Question: Talk about the condition:
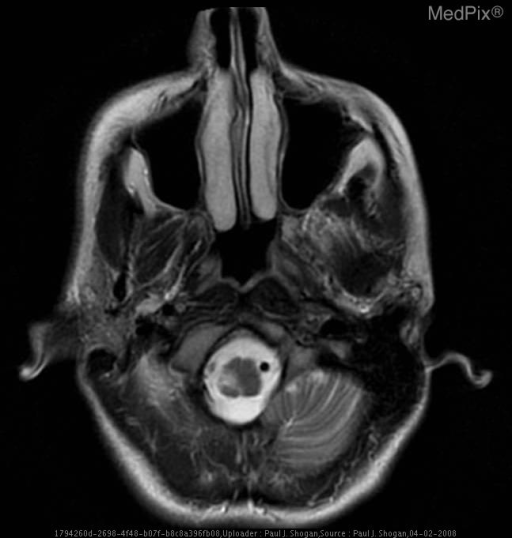
Answer: The disease is discussed as: Dissections may be spontaneous or traumatic; regardless of the etiology, the underlying pathology is the same: disruption of the intima with extravasation of blood into the vessel wall with subsequent extension of thrombus between the planes of the vessel wall (usually between the intima and media). The most common type is the subintimal dissection, although subadventitial dissections (clot extension in the plane between the media and adventitia) also occur.

Two theories exist with regard to the etiology of dissections, each of which invokes intimal injury as a final common pathway:
1). An intimal tear occurs, allowing clot propagation within the vessel wall.
2). A primary intramural hematoma develops and eventually ruptures through the intimal lining into the vessel lumen.

Traumatic dissections result from three basic mechanisms of injury:

1). Penetrating injuries, which include gunshot wounds, knife wounds, intra-oral trauma (pencils, sticks). With regard to characterizing the location of penetrating injuries, the neck is divided into three anatomic zones:
*Zone 1: below the level of the cricoid cartilage.
*Zone 2: between the level of the cricoid and the level of the mandibular angle.
*Zone 3: superior to the level of the mandibular angle.

2). Nonpenetrating injury due to spine fracture-subluxation injuries.

3). Blunt injury to the carotid arteries.

Vertebral artery dissections account for approximately 20% of cases of cervical vascular injuries and most commonly occur between the skull base and the upper cervical spine. Less commonly, the injury occurs between the vessel’s origin from the subclavian artery and the C6 foramen transversarium. Mid-cervical vertebral artery injuries occur in approximately 5% of patient with fractures involving the foramina transversaria.

Internal carotid artery dissections are the most common of all craniocervical dissections, frequently (70% of cases) involve both the cervical and petrous segments of the ICA, and usually spare the carotid bulb. Dissections involving the intracranial internal carotid artery segments, while rare, do occur.

The radiographic appearance of the contrast-opacified vertebral artery on the lateral view is as follows: the vertebral artery takes a nearly vertical course as it traverses the C6 through C3 foramina transversaria. Immediately after passing through the vertebral canal of C2, the vessel forms an inverted L and turns laterally within C2. It then exits C2 and turns cephalad to pass through the vertebral canal of C1. On exiting the transverse foramen of the atlas, it then courses sharply posteriorly along the posterior ring of C1, completing the appearance of a half square. Finally, it turns anterosuperiorly (a hairpin turn) to pierce the dura as it passes through the foramen magnum.